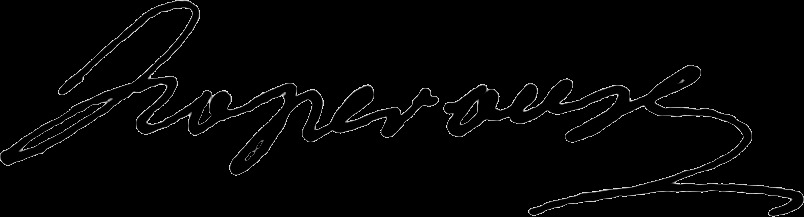
Signature of: jean françois de galaup comte de la pérouse